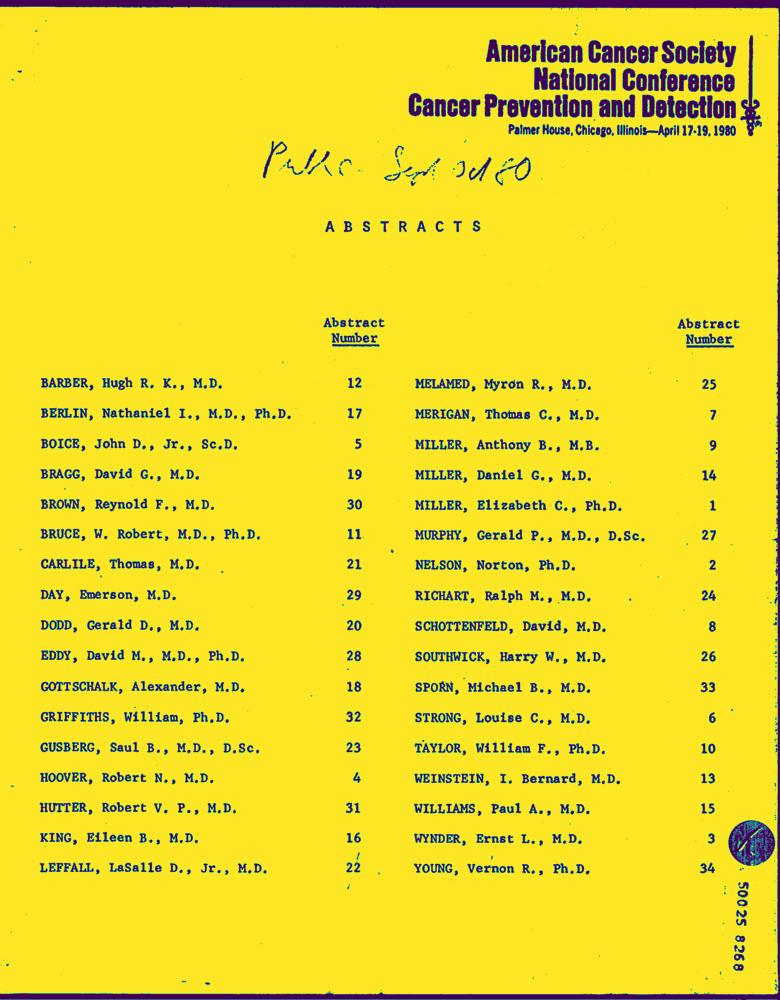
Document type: Hand-Written